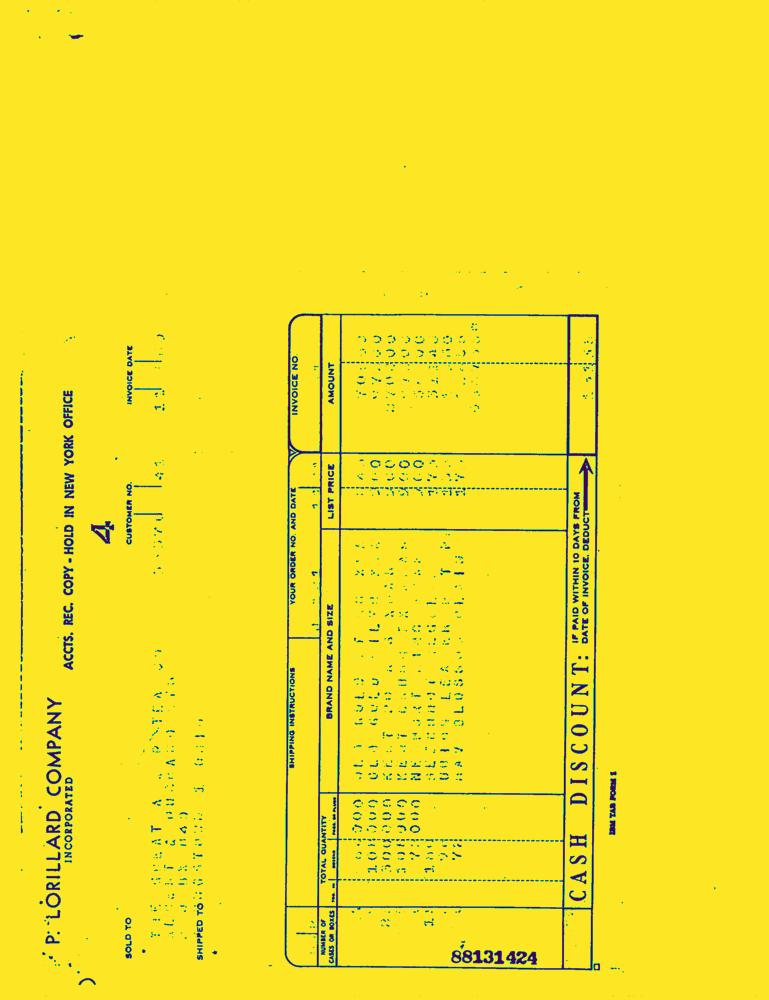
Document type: Invoice-Doc